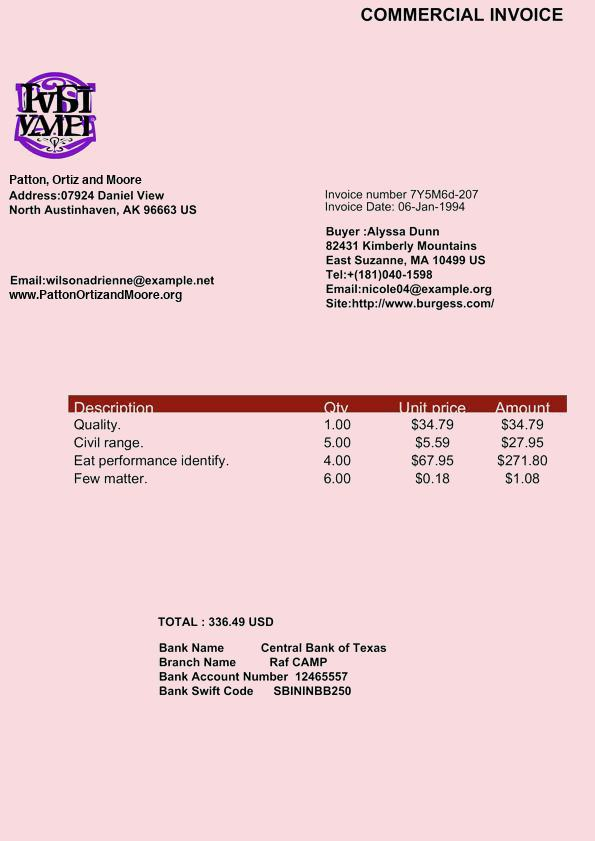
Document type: Invoice